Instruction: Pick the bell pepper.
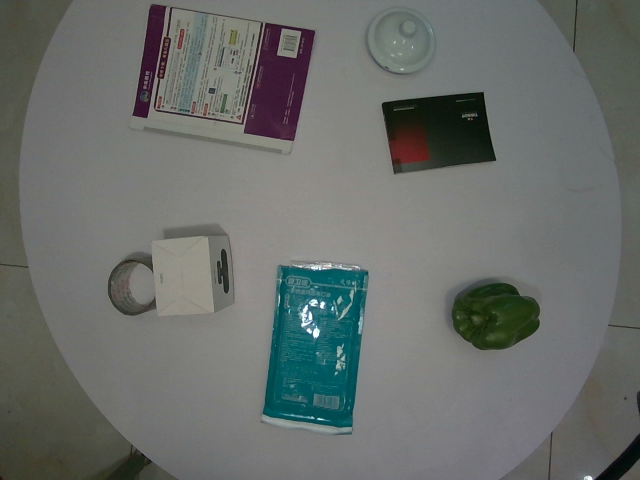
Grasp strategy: vertical